Question: What type of tax is indicated in the document, personal property or real estate?
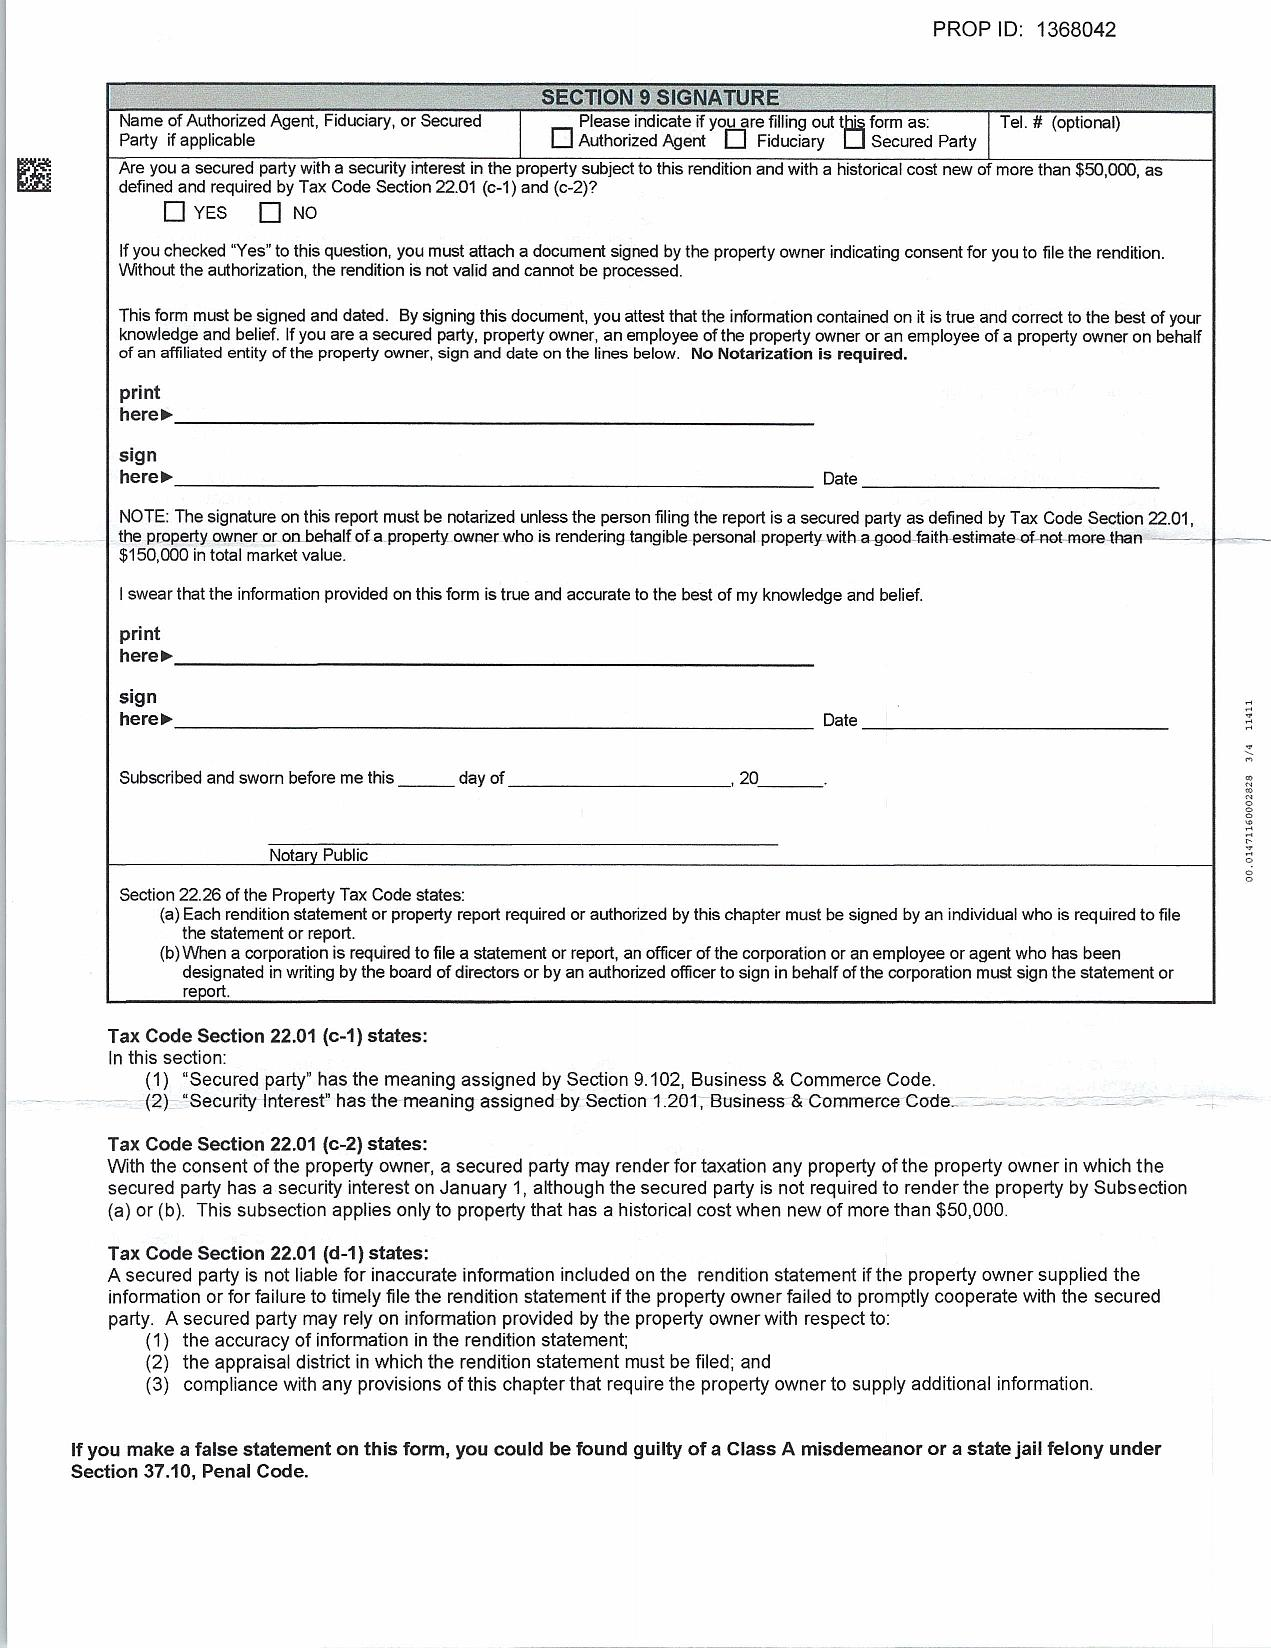
Answer: "Personal Property"